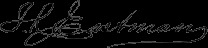
Signature of: john robie eastman